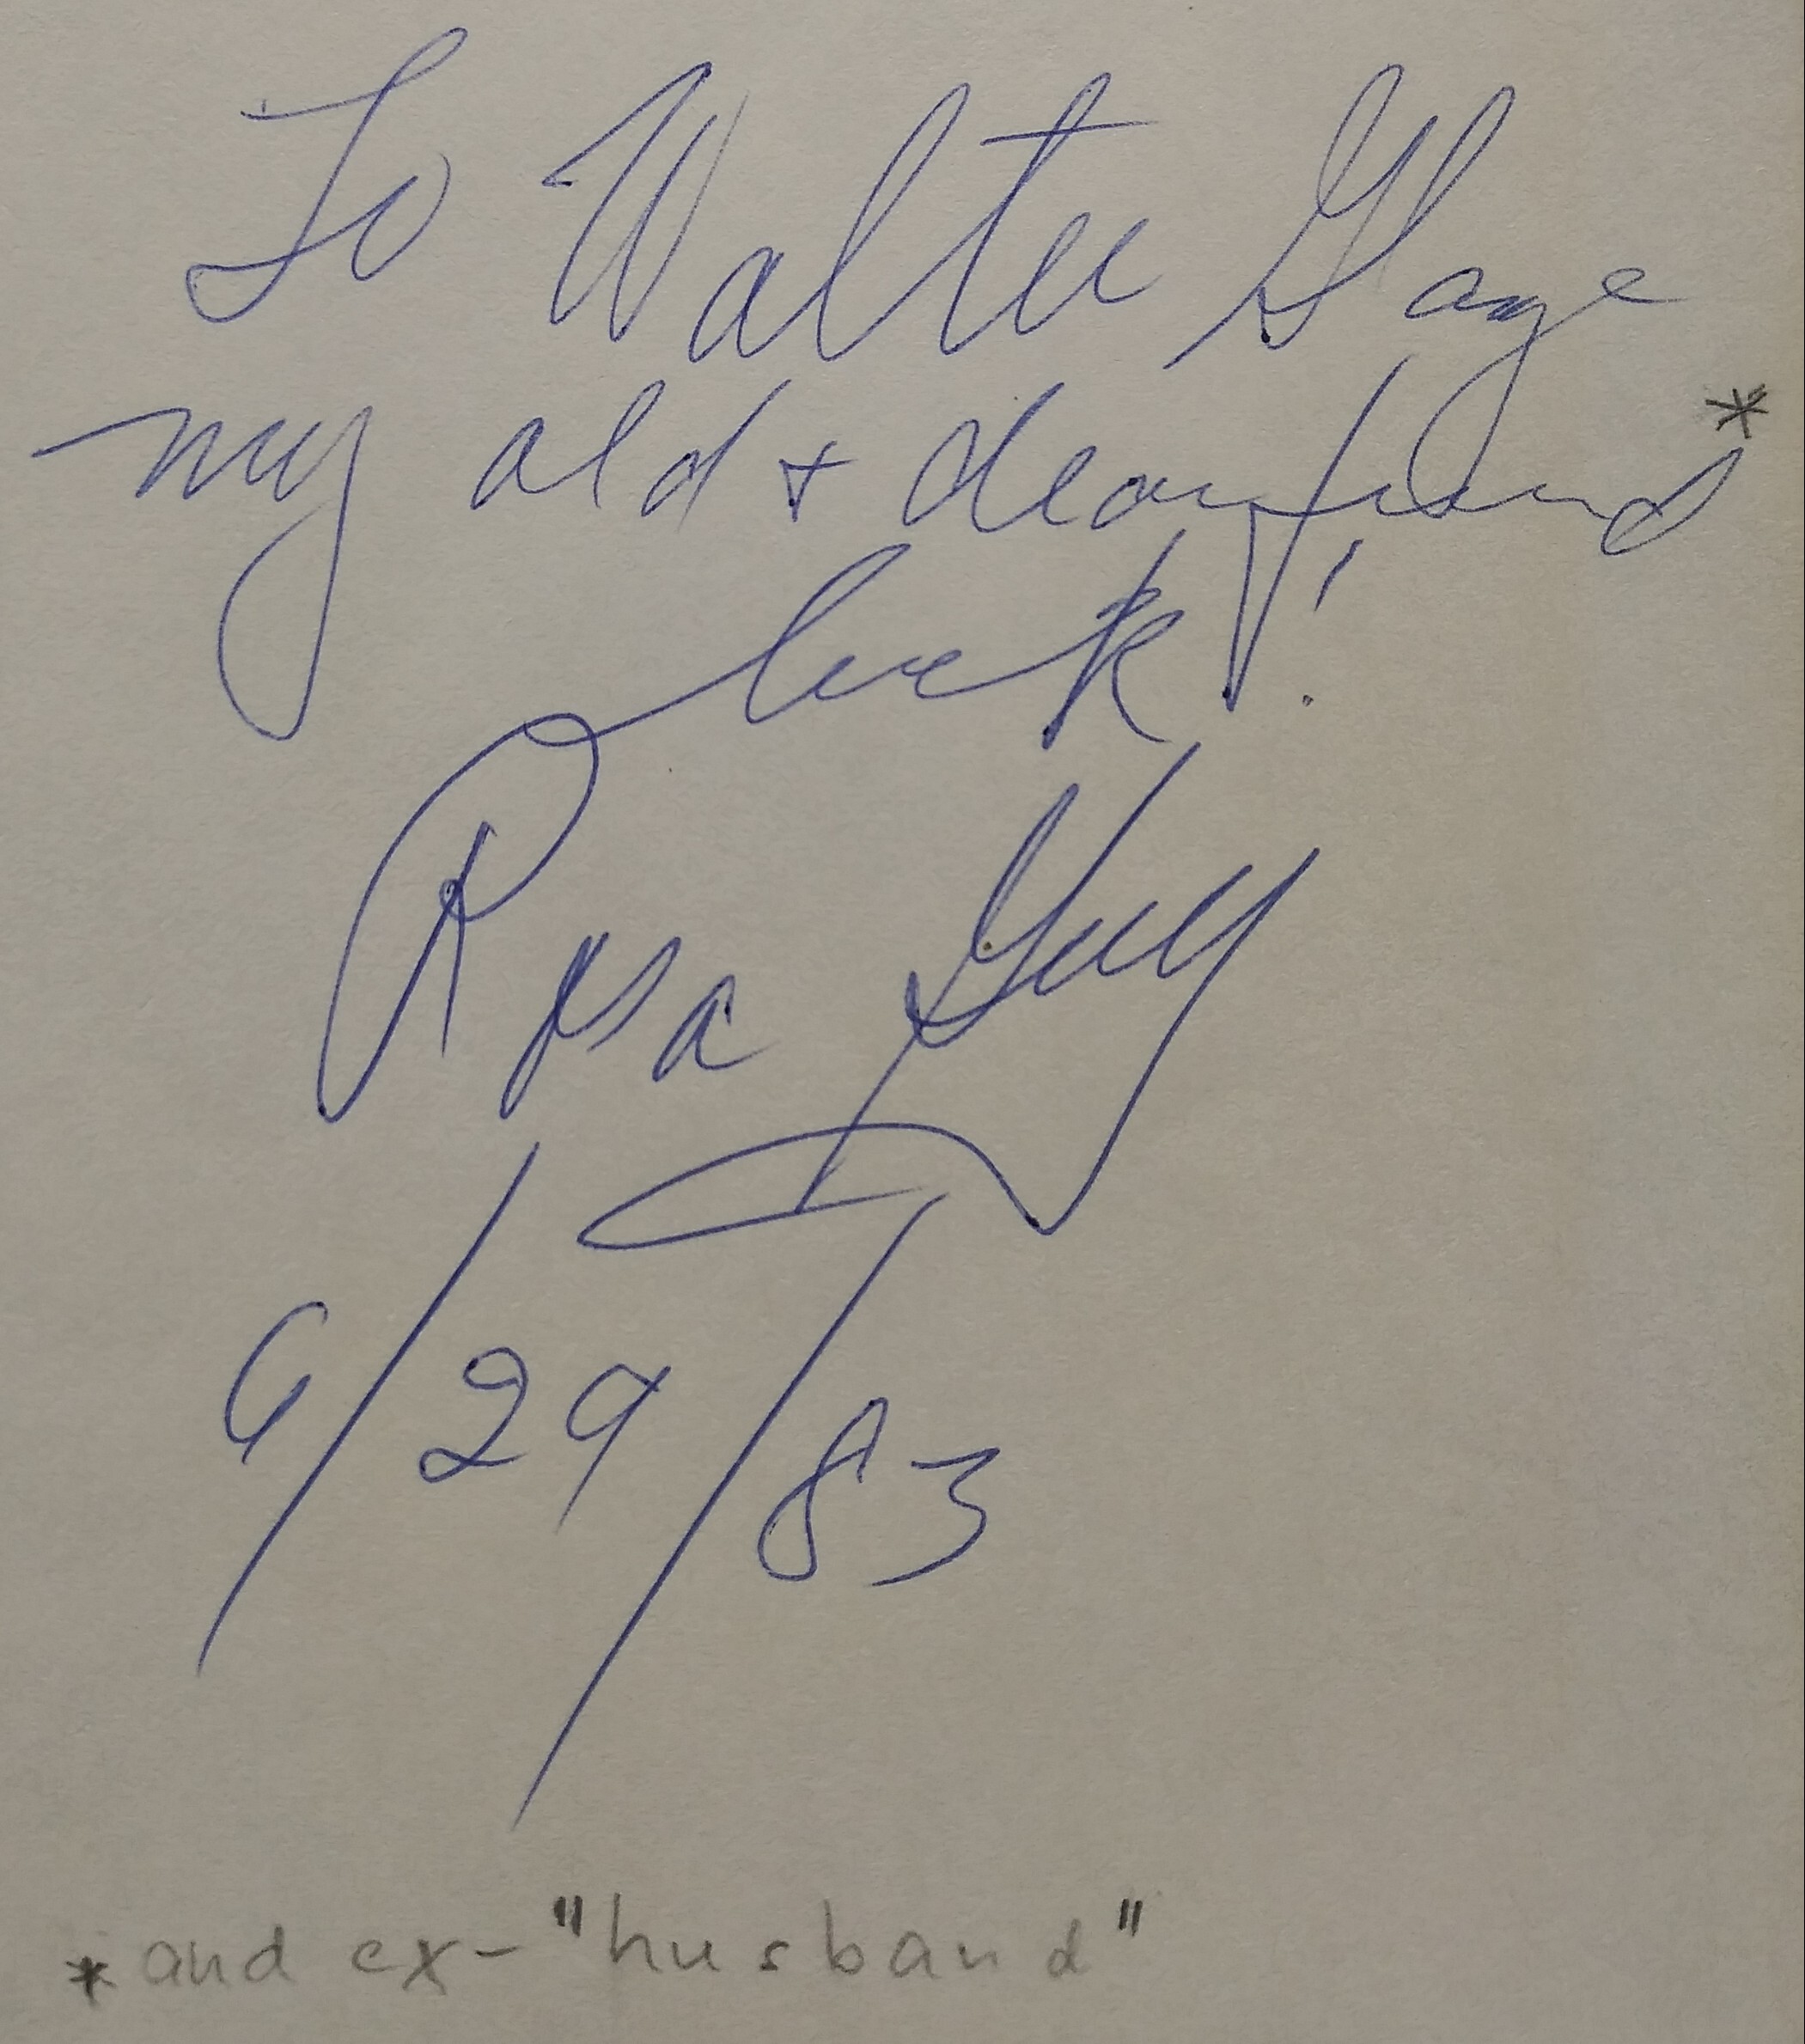
Signature of: rosa guy